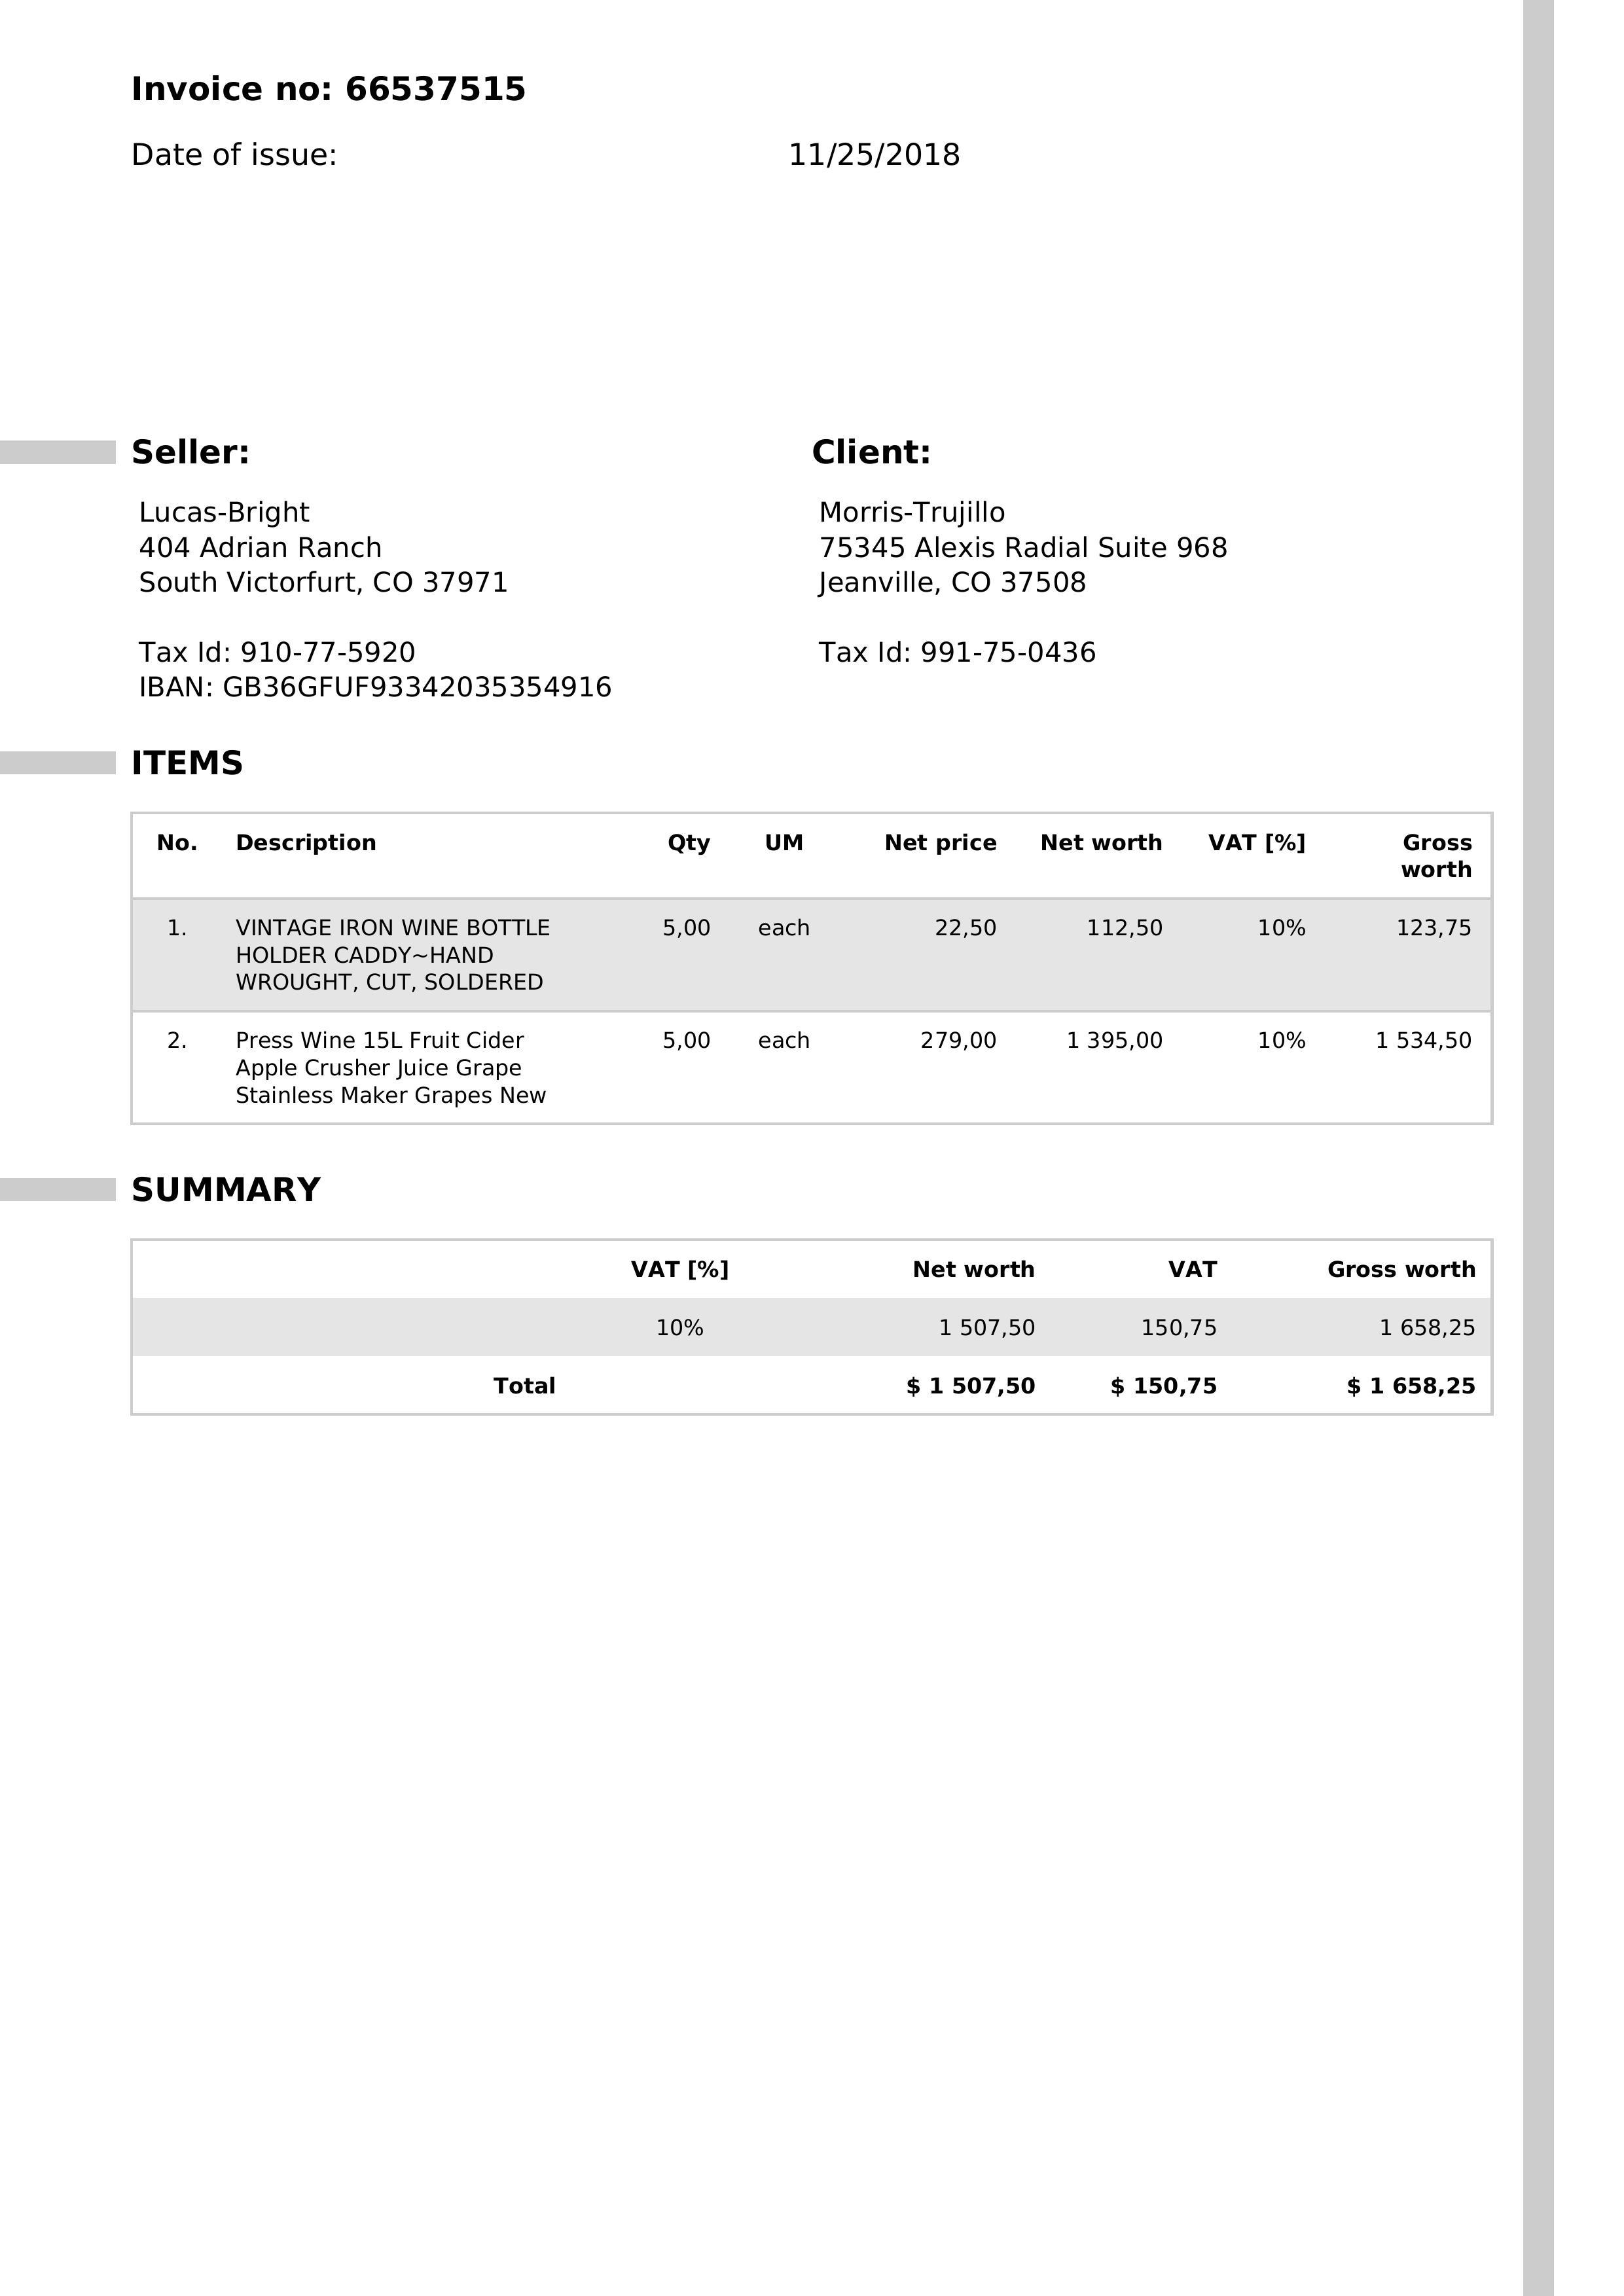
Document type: Invoice